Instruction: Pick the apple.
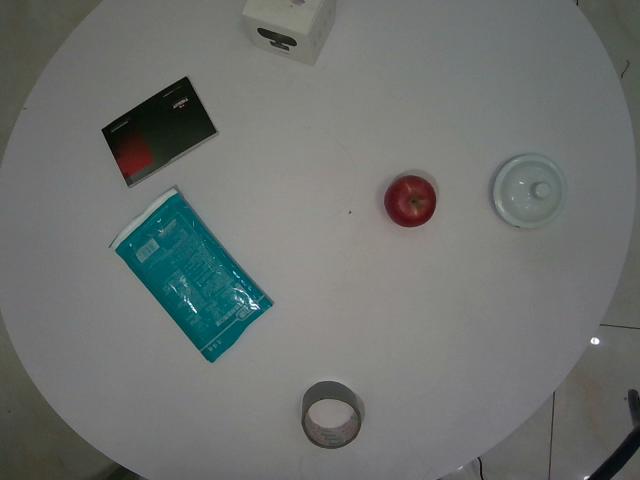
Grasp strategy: vertical